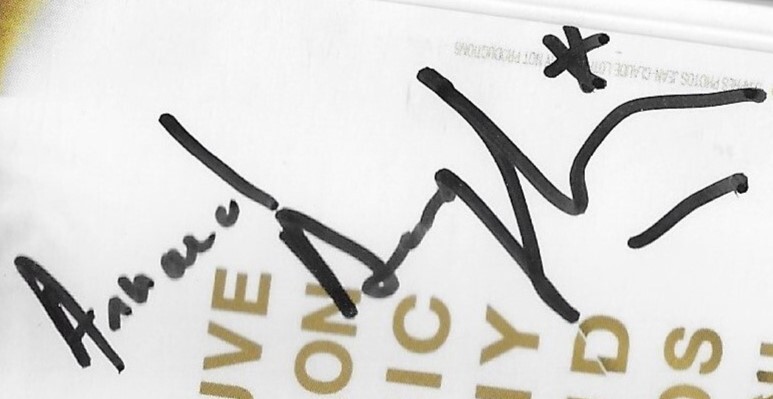
Signature of: arnaud desplechin